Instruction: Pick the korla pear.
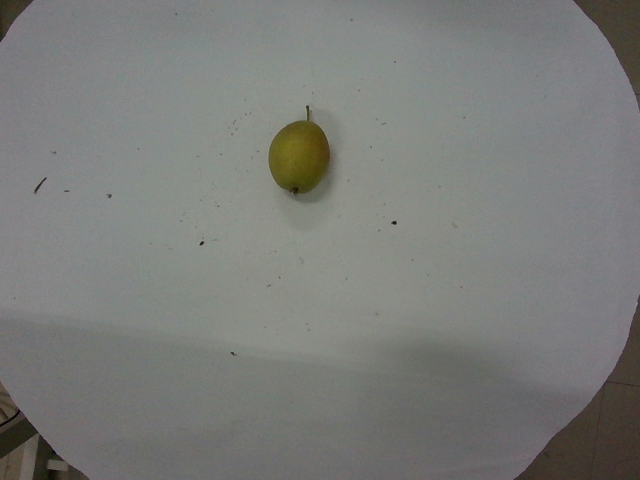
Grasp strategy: vertical